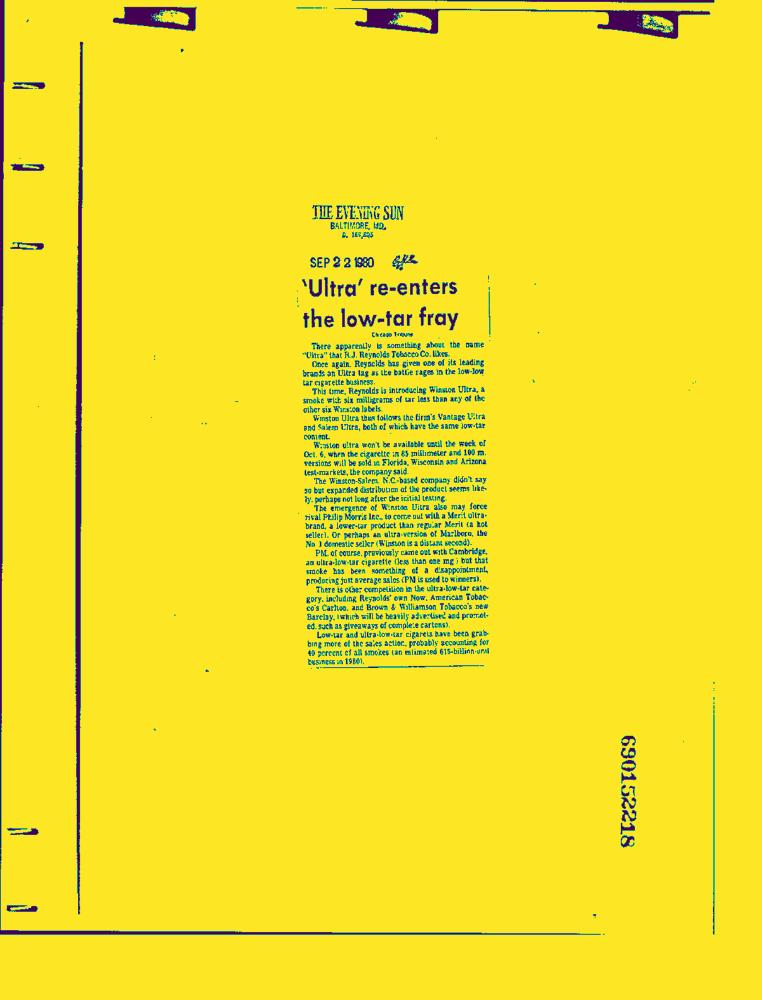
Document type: News-Article